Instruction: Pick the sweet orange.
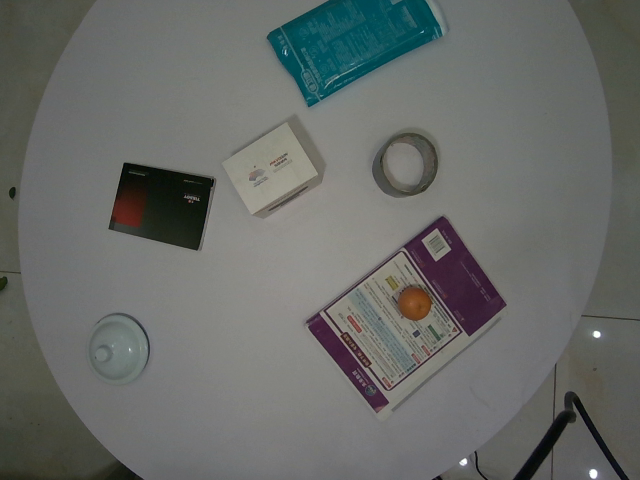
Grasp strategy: vertical